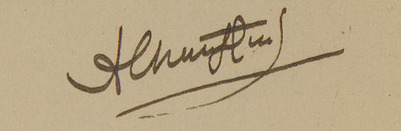
Signature of: anatole chauffard